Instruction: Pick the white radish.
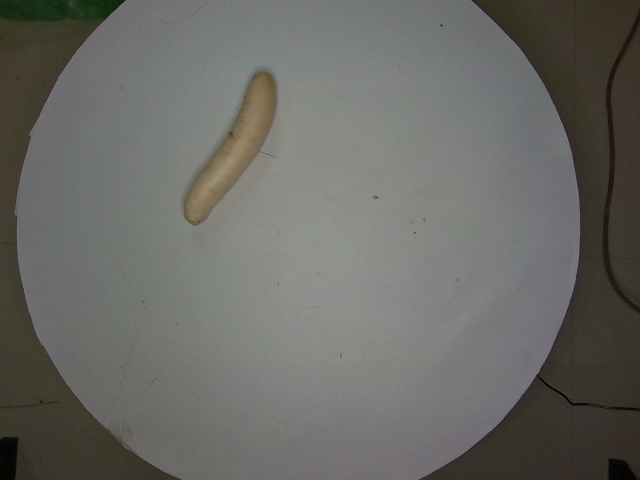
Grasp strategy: vertical